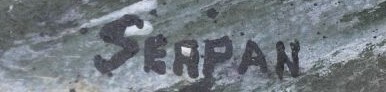
Signature of: jaroslav serpan